Question: What tax district, tax-rate area, or tax area code is specified in the document?
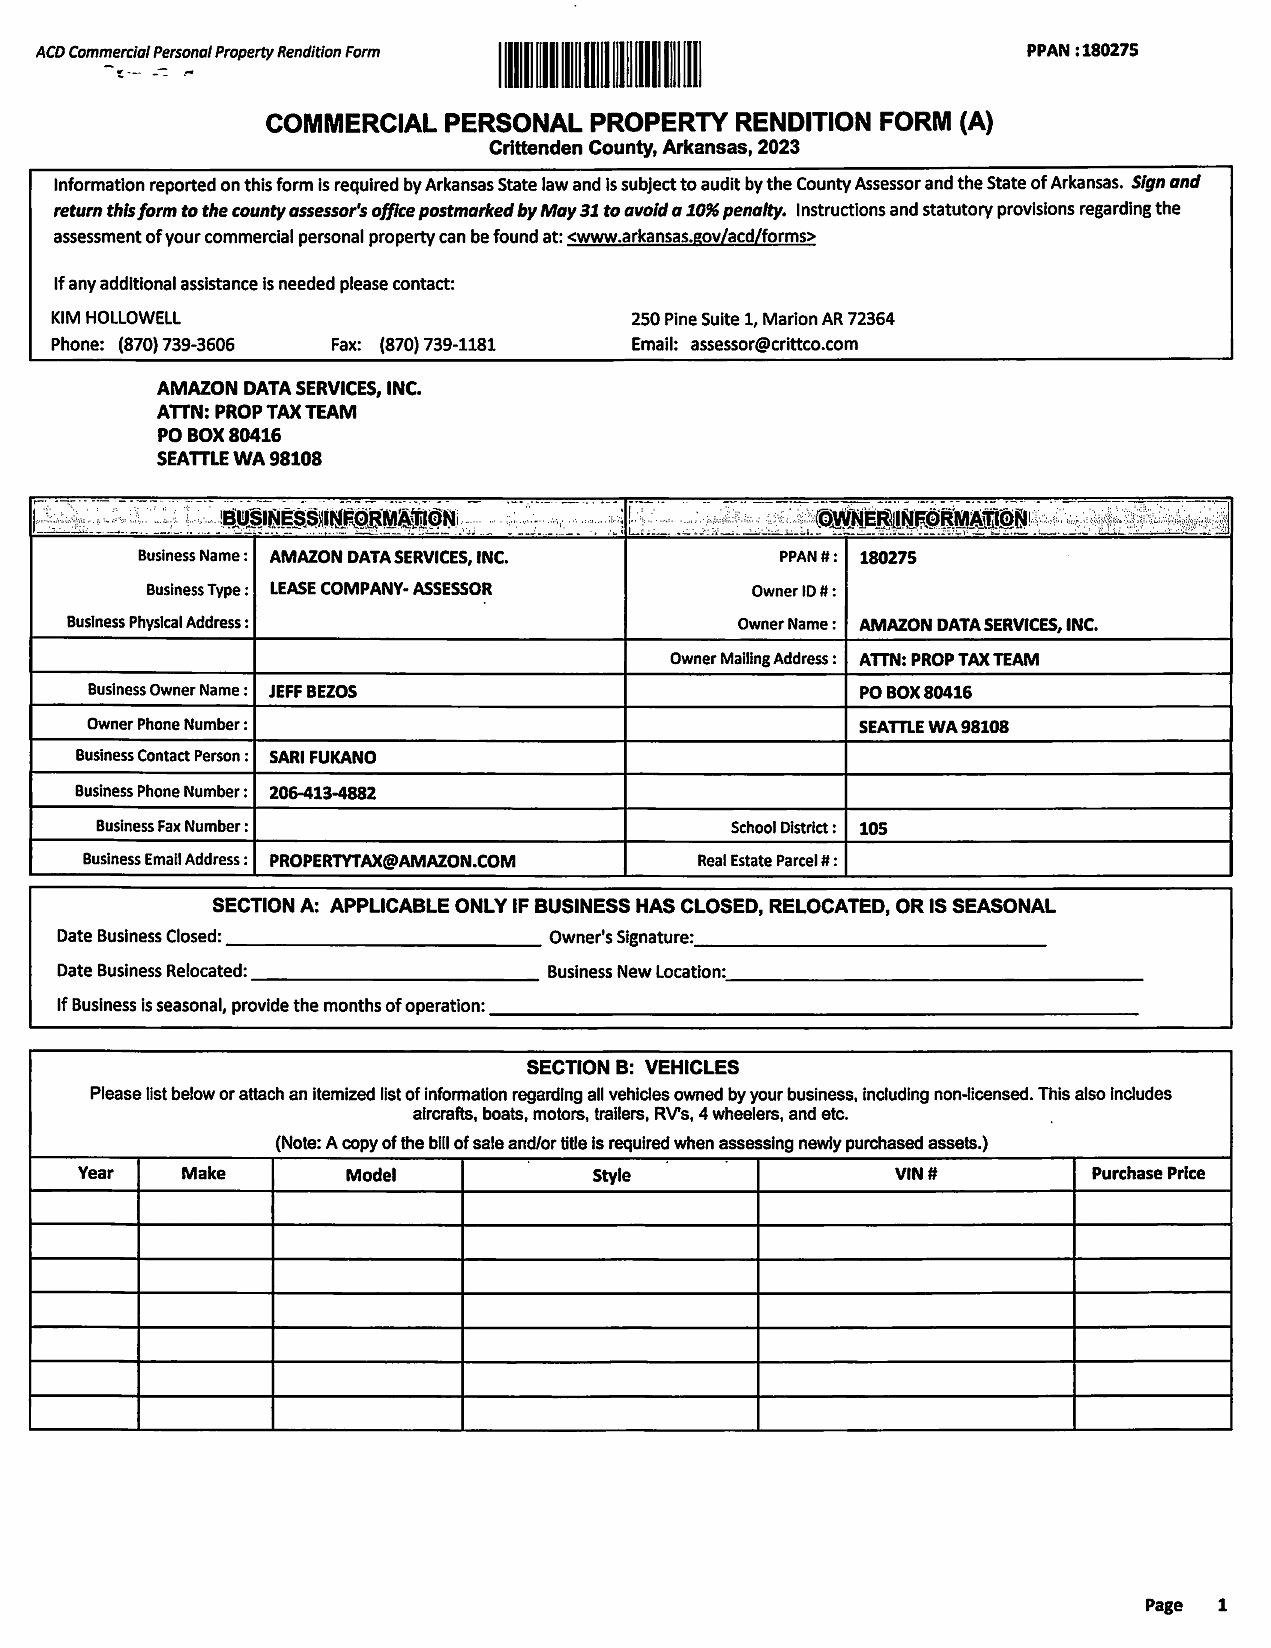
Answer: "105"